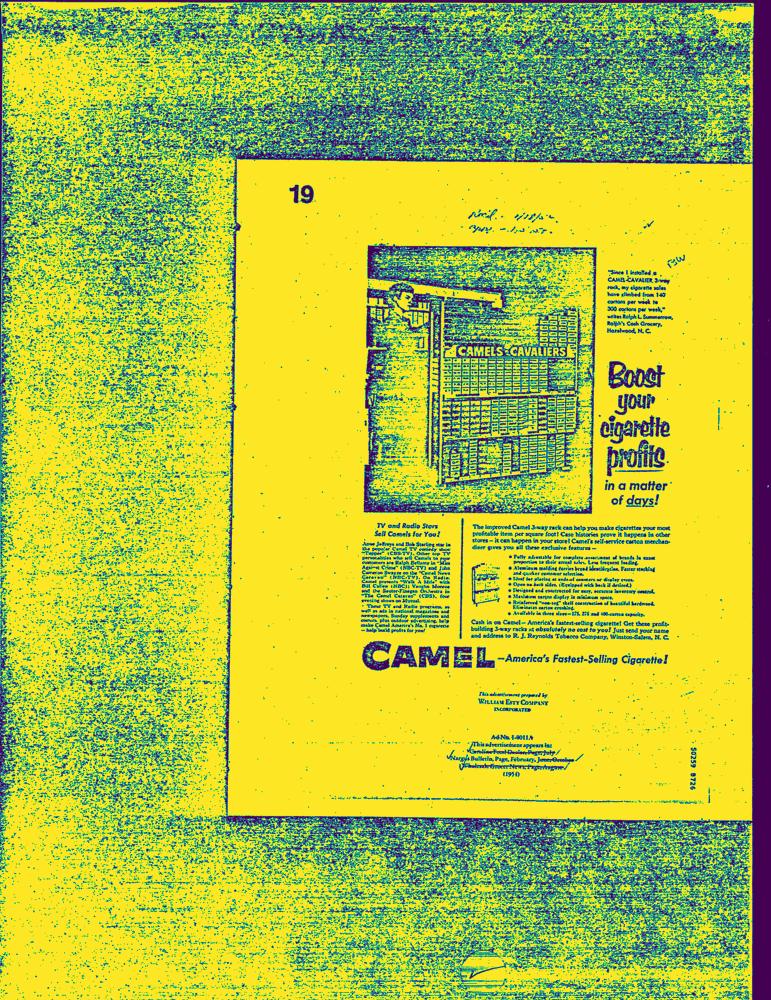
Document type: AD